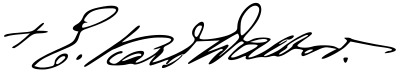
Signature of: edmund dalbor